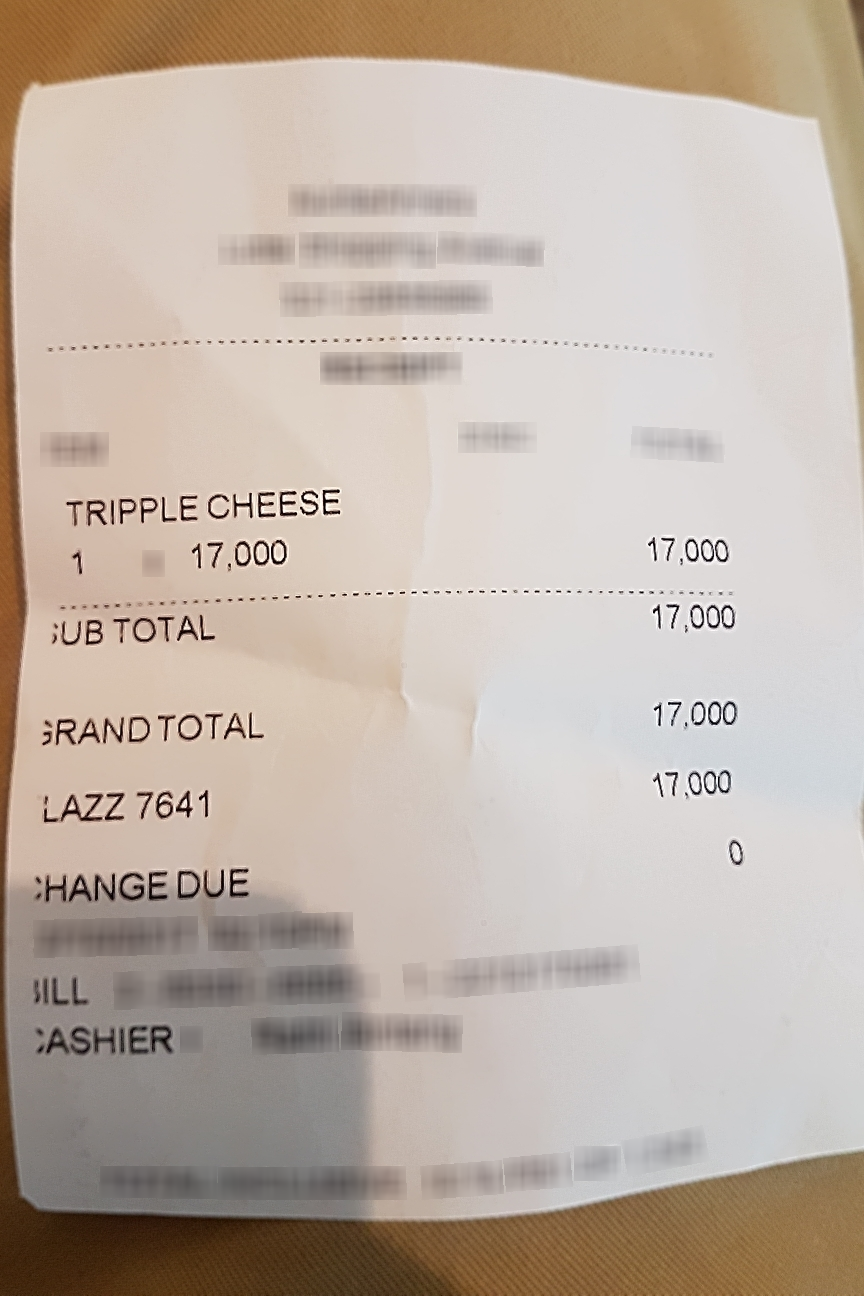
Number of items: 3
Subtotal: 17,000
Total: 17,000
OCR text regions:
text: TOTAL
text: 17,000
text: TOTAL
text: 17,000
text: 7641
text: 17,000
text: DUE
text: 0
text: TRIPPLE
text: CHEESE
text: 1
text: 17,000
text: 17,000